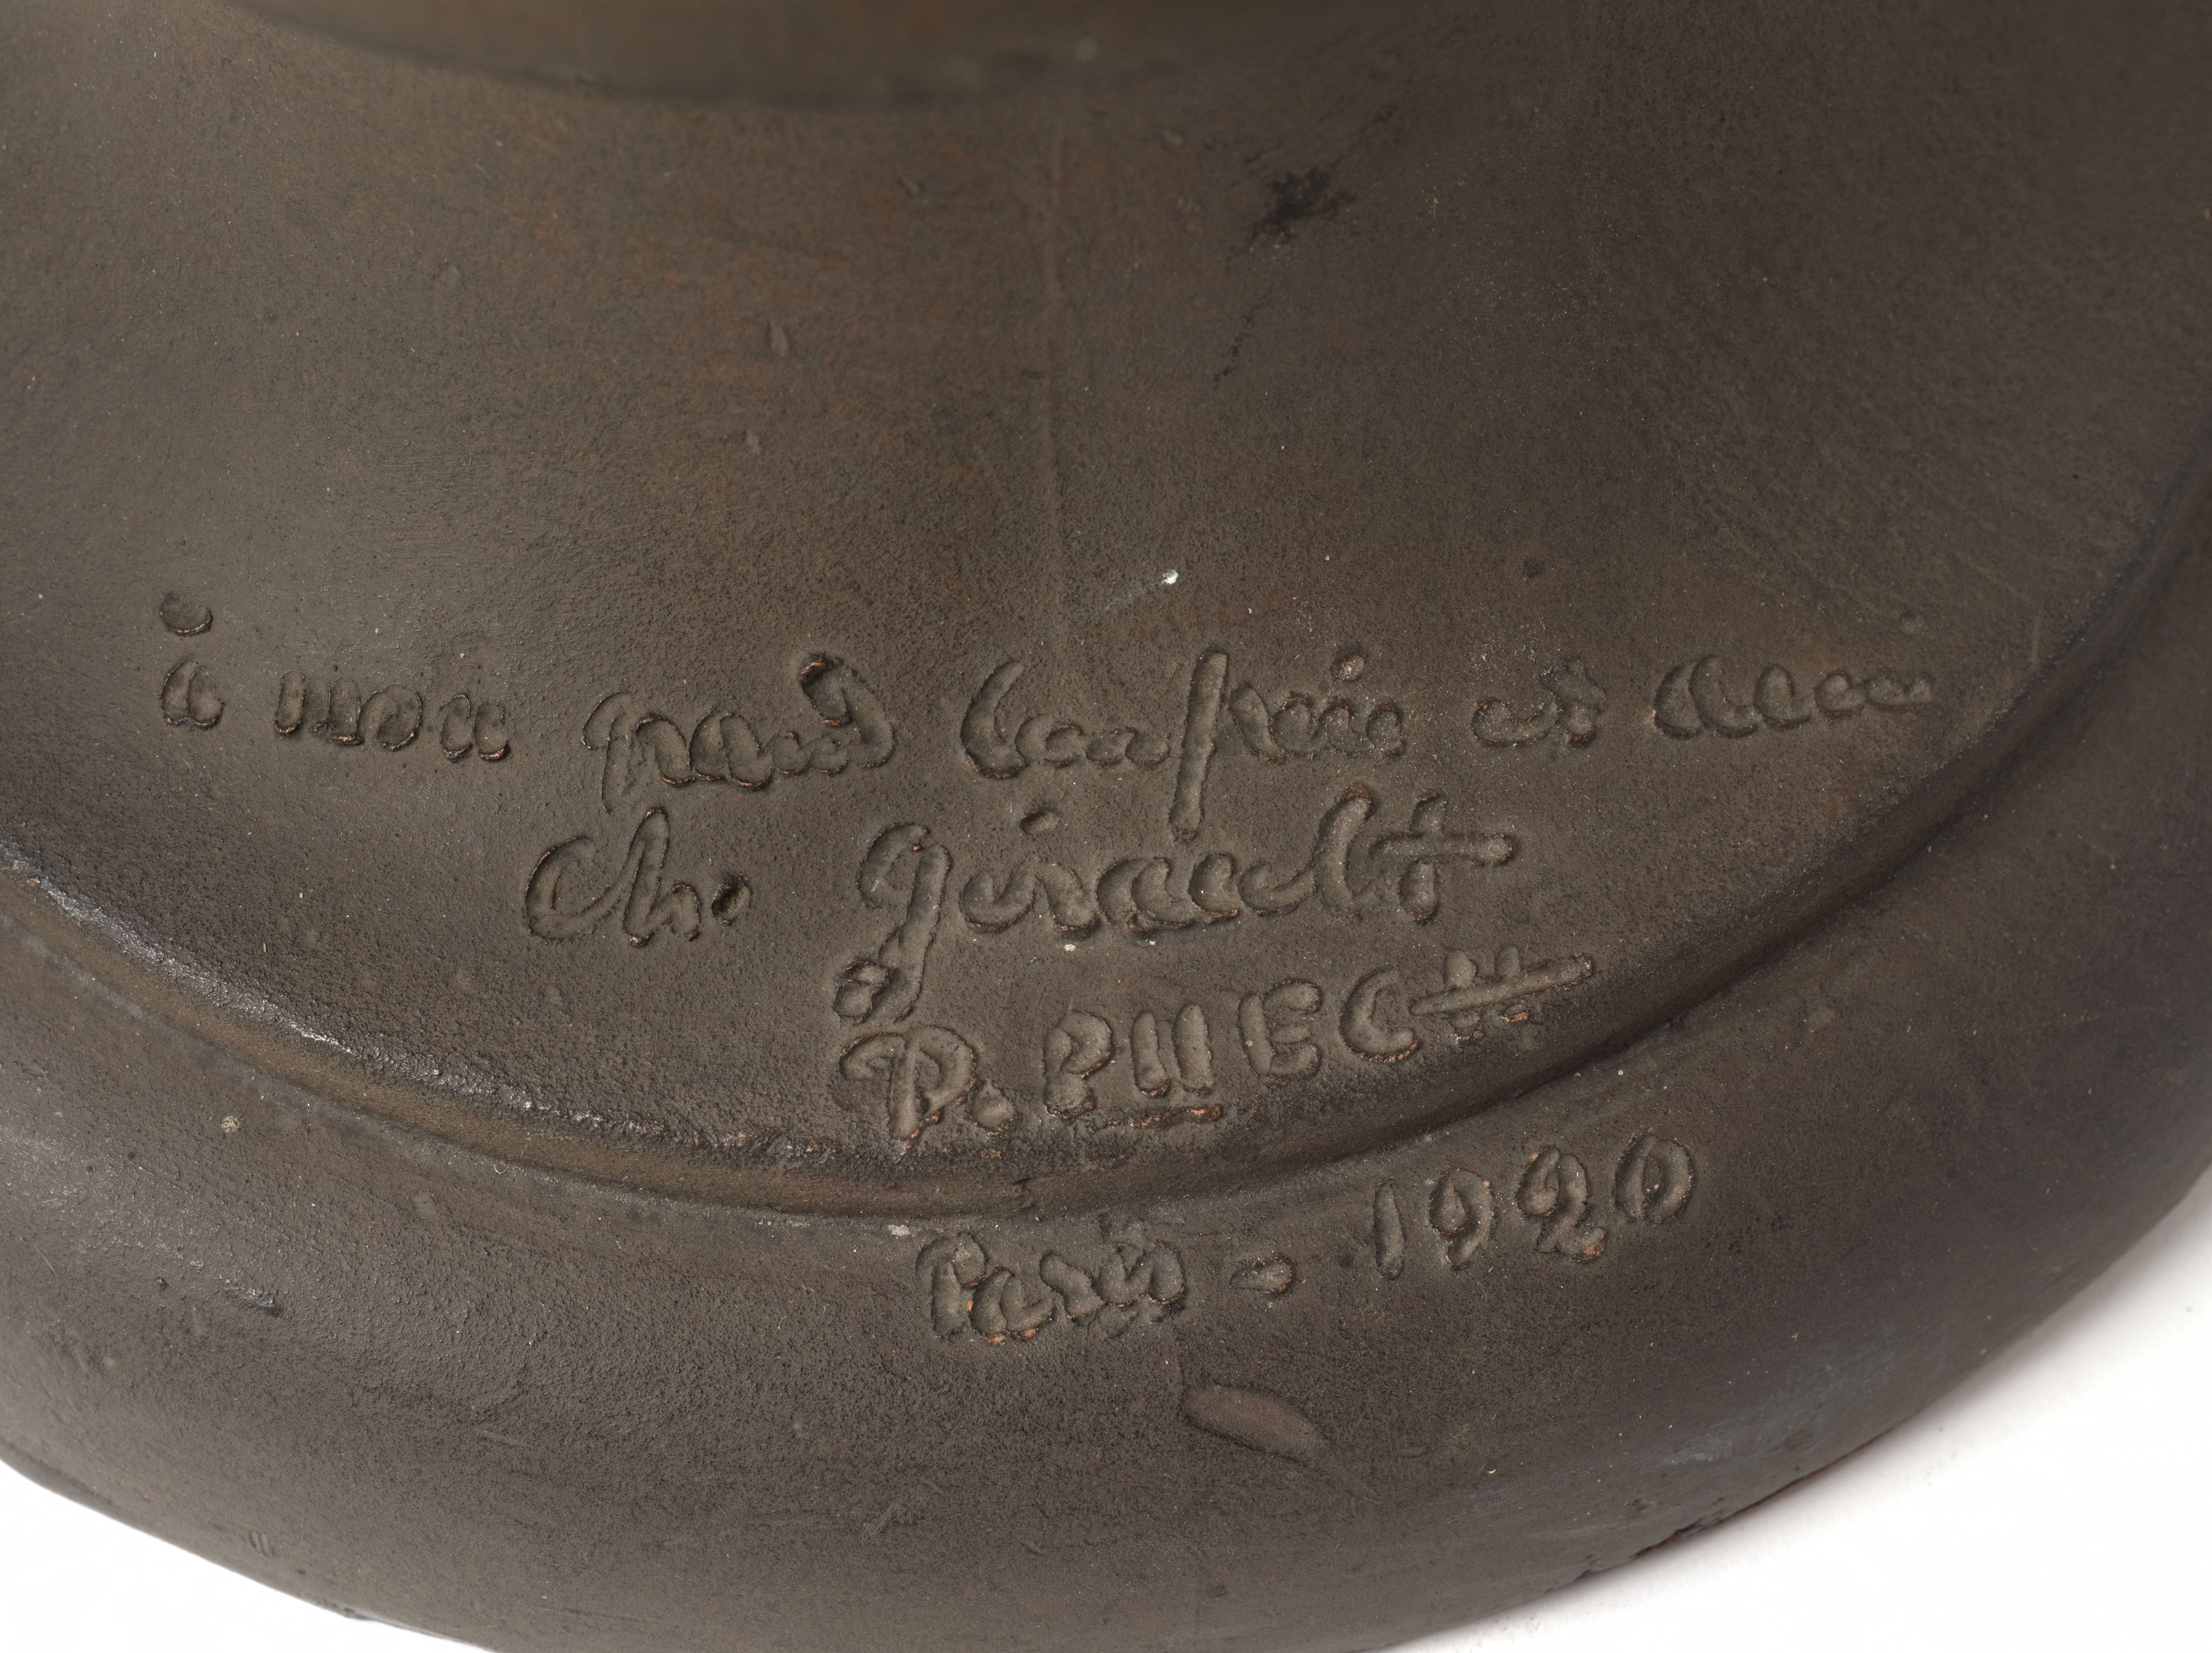
Signature of: denys puech